Question: What is the property identification or parcel number listed?
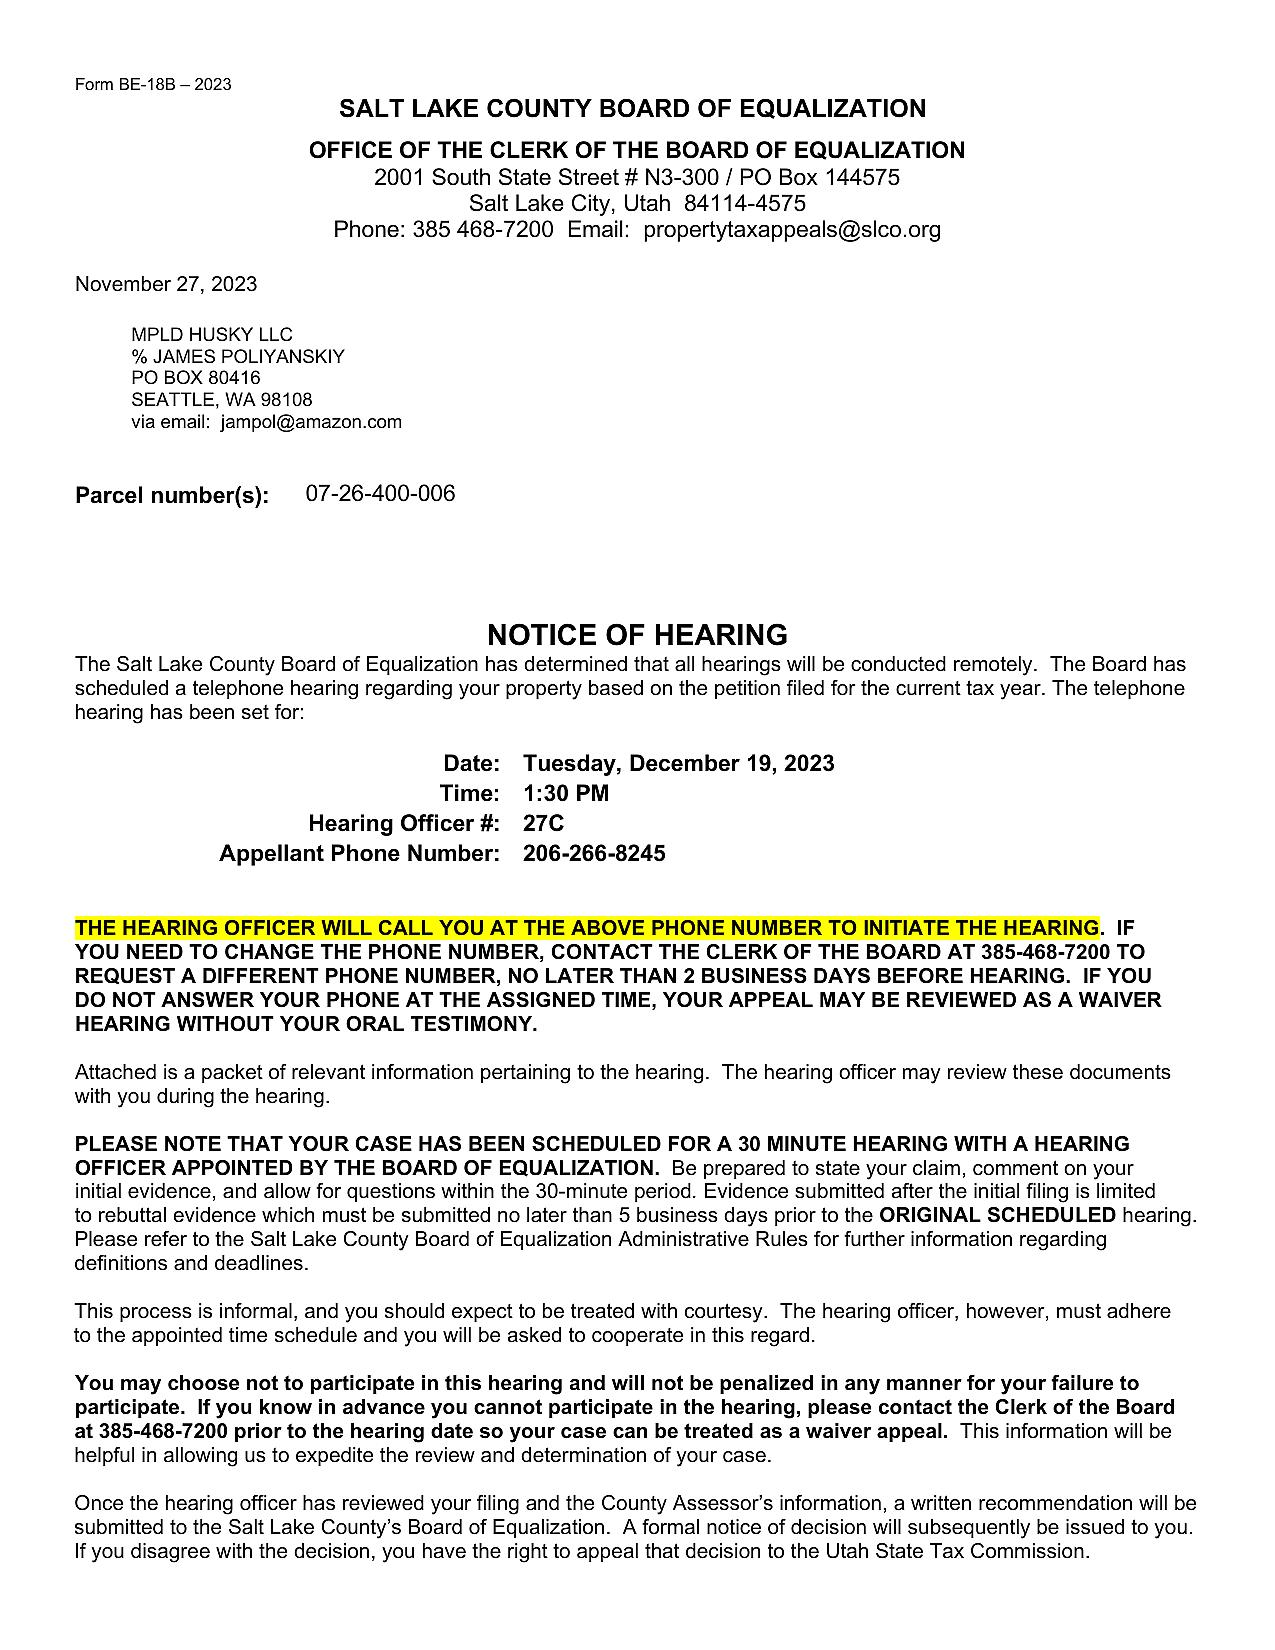
Answer: "07-26-400-006"